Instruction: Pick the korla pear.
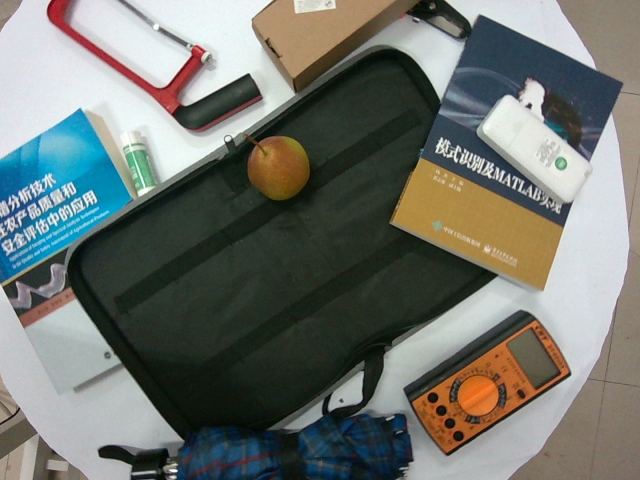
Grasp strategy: vertical